Question: What was observed in the imaging?
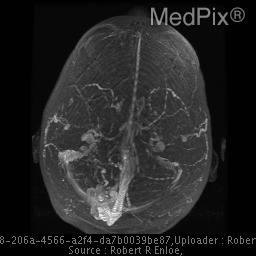
Answer: The imaging shows •  Right occipital lesion
•  Serpentine hypointensities with surrounding edema
•  Enlarged feeding vessels from both PCA and MCA supply
•  Small feeder from the ACA
•  Enlarged draining veins - varix -drains into superior sagittal sinus There is high-flow remodeling of the right anterior circulation and right PCA consistent with arterial venous shunting.  Posterior division of the MCA is enlarged, as is the PCA..